Question: How is the history relevant to the case?
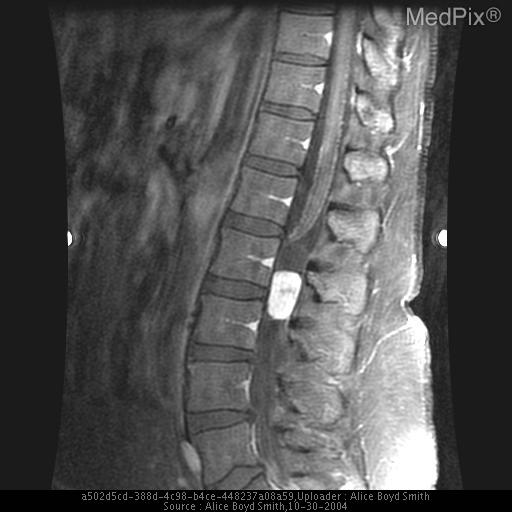
Answer: The patient's history of 36 year old female with a history of low back pain and mild radicular symptoms. is key in understanding the case.